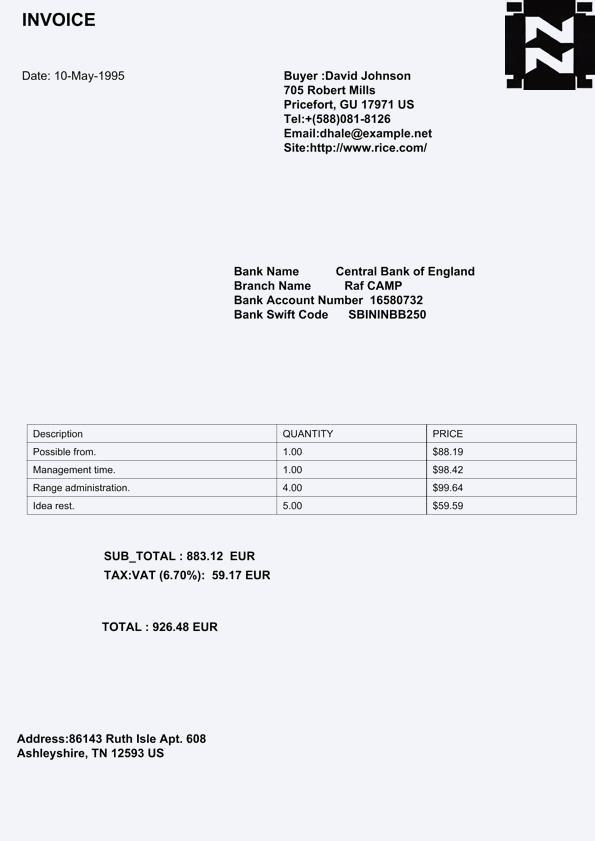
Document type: Invoice